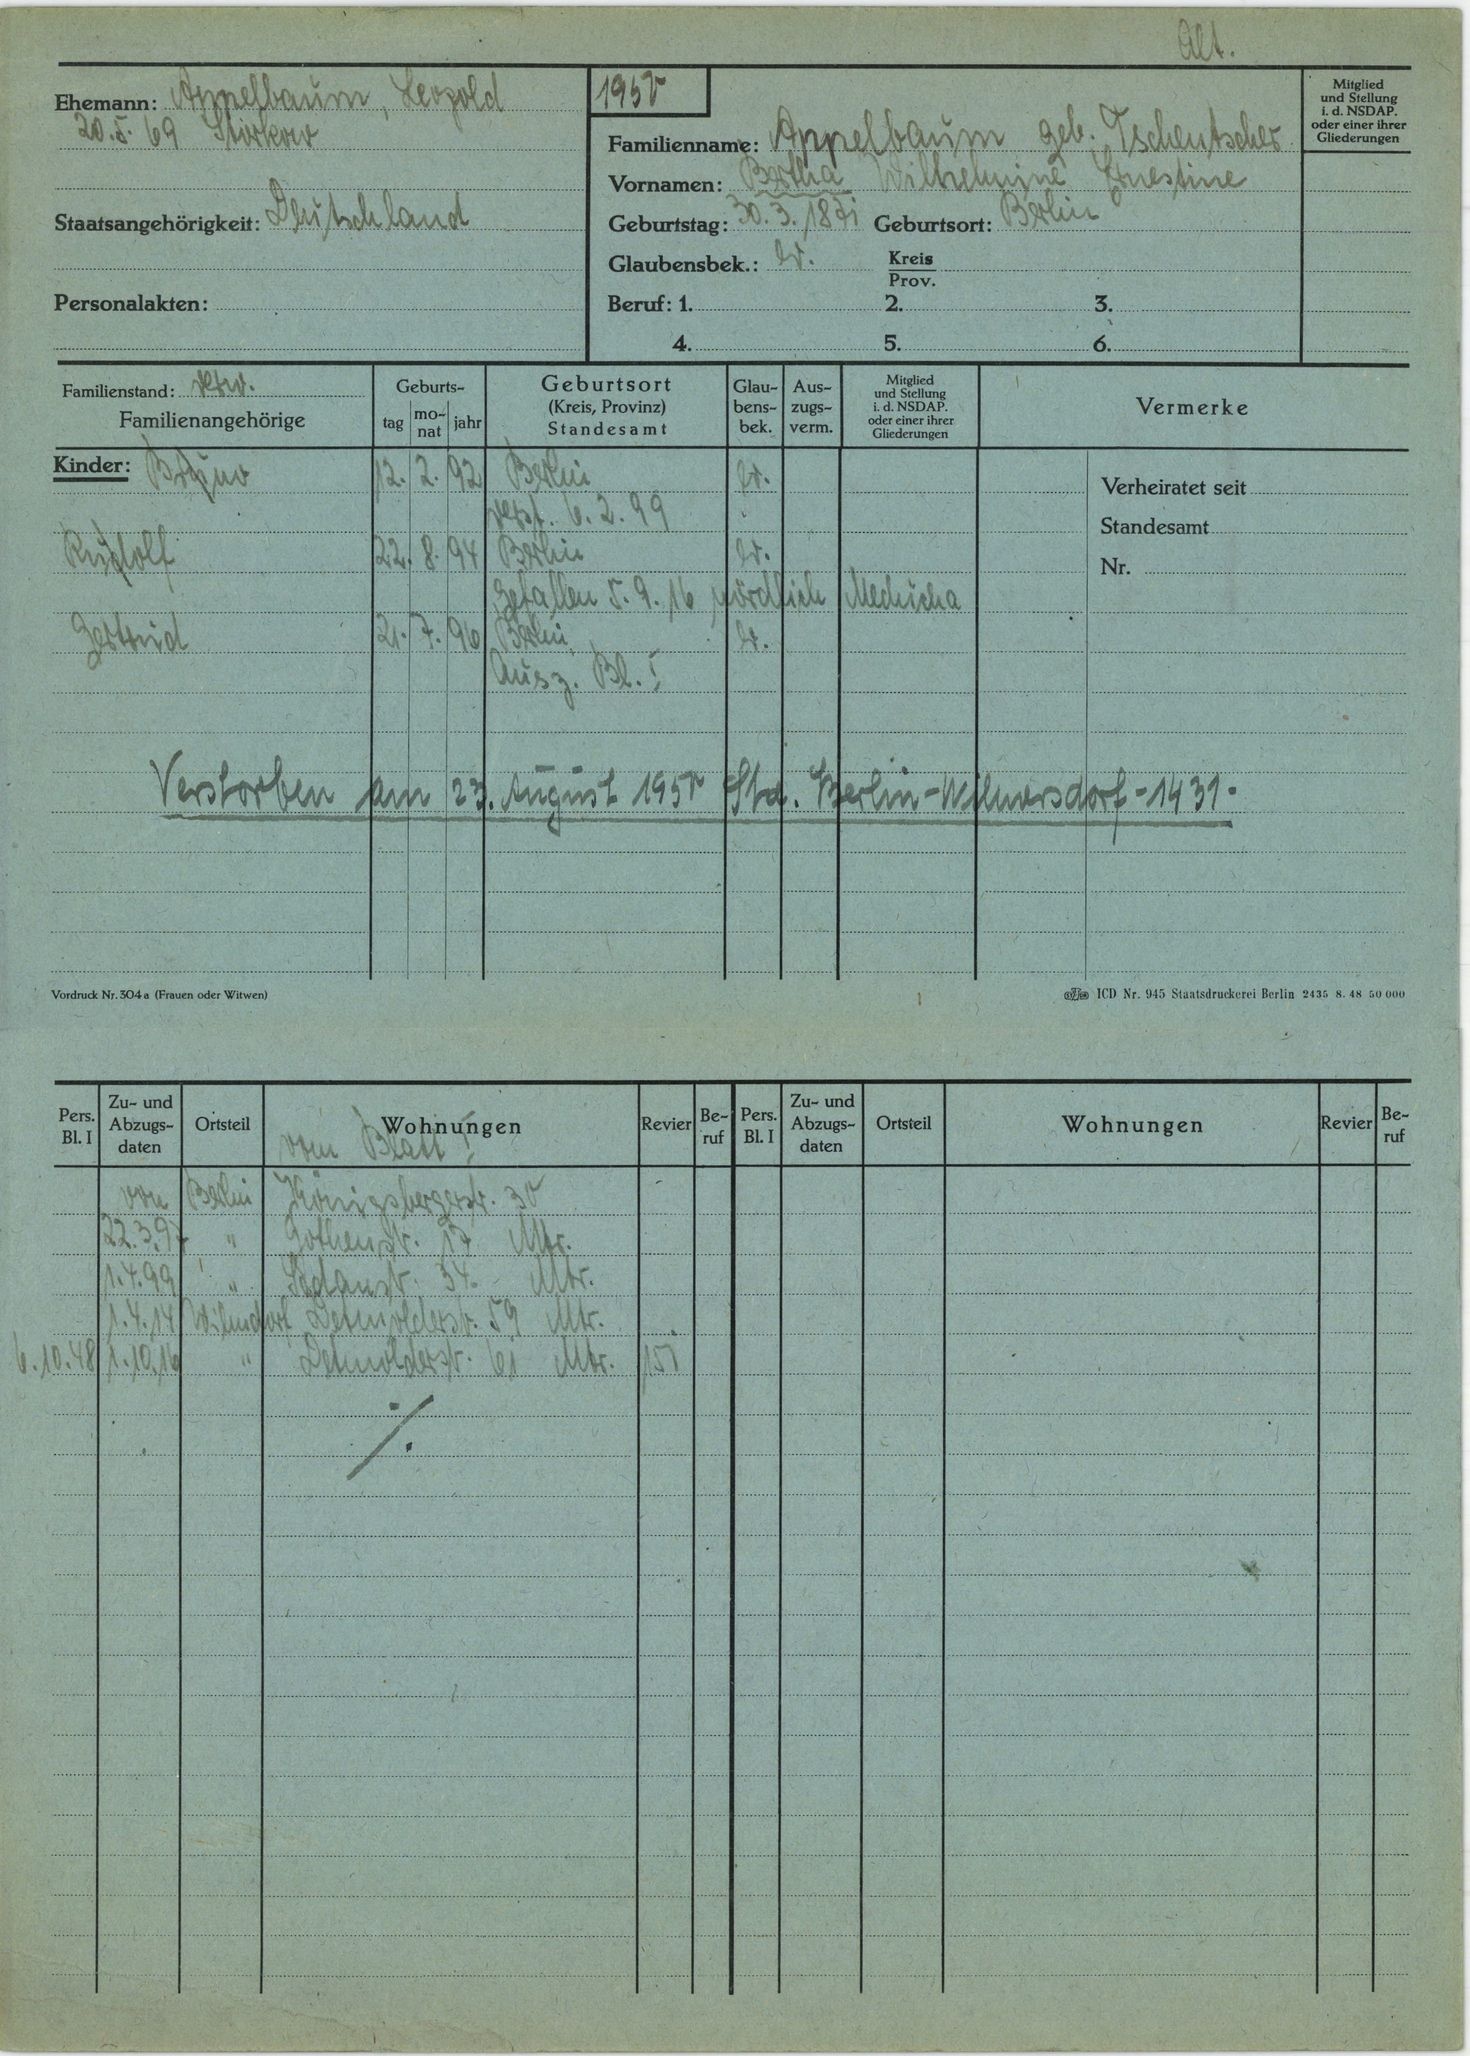
Appelbaum geb. Tschentscher